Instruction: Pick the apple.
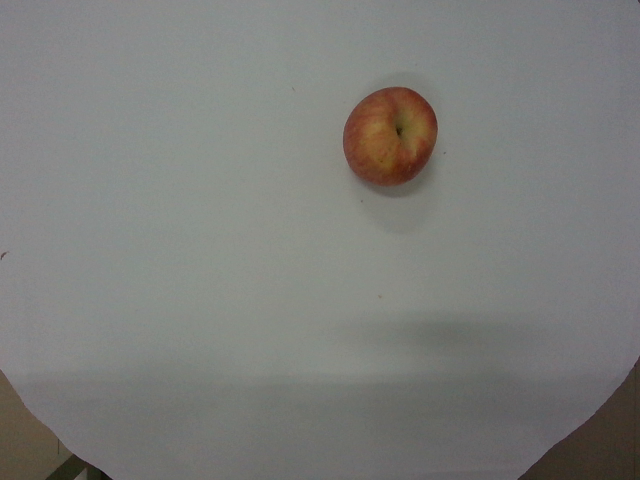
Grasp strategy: vertical